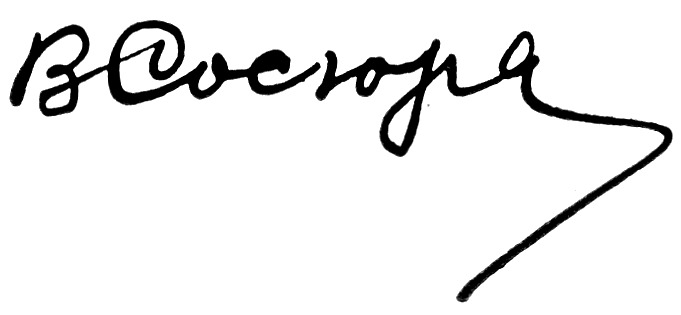
Signature of: volodymyr sosiura